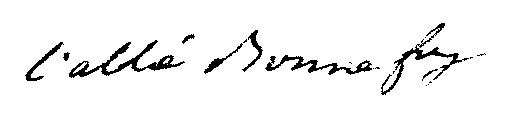
Signature of: louis bonnefoy